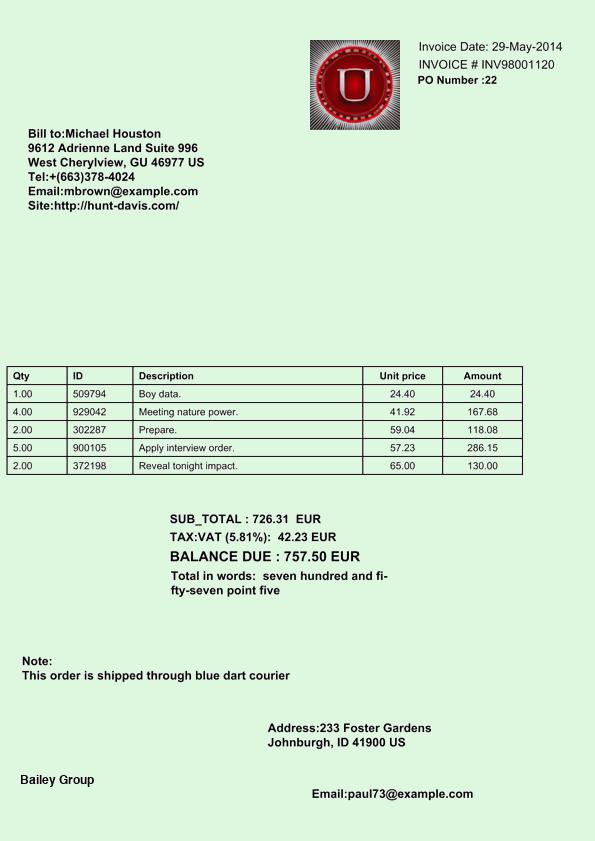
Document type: Invoice